Question: How is the history relevant to the case?
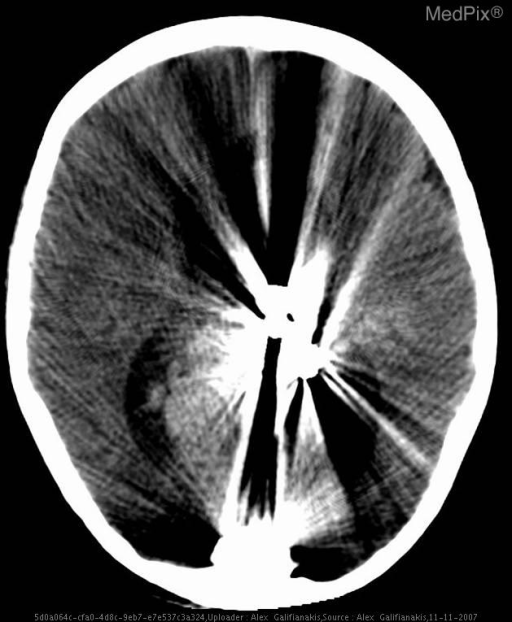
Answer: The patient's history of 8 yo girl for follow-up of after embolization of Vein of Galen Aneurysm with Onyx.  A Chest X-ray was ordered to confirm endotracheal tube placement following an uneventful post-operative course. is key in understanding the case.